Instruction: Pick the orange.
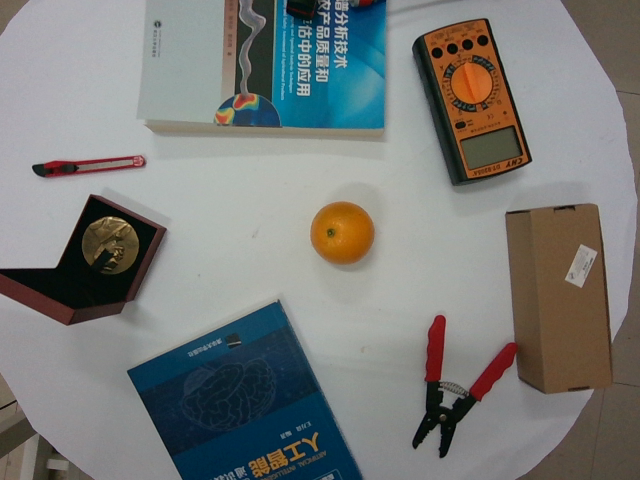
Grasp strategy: vertical